Question: Explain the disease:
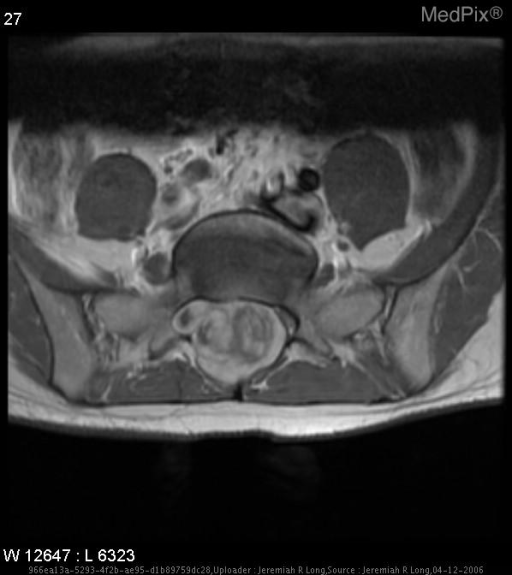
Answer: The disease is discussed as: Spinal ependymomas are the most common spinal cord tumor overall.  They arise from ependymal cells lining the central canal or its remnants and from the cells in the filum terminale.  Of these tumors, there are two subsets: intramedullary ependymomas (cellular ependymomas), and ependymomas occurring nearly exclusively in the conus medullaris and filum terminale (myxopapillary ependymomas).
Myxopapillary ependymomas represent 10-15% of all ependymomas, and account for 90% of the primary tumors in the filum terminale and cauda equina.  These tumors are fleshy, sausage-shaped, reddish to purple in color and moderately vascular on gross examination.  Myxopapillary ependymomas tend to grow slowly and to large sizes (often spanning 2-4 vertebral segments), often expanding adjacent bone of the lumbosacral canal and neural foramina.  They commonly hemorrhage which can lead to nonaneurysmal subarachnoid hemorrhage, and superficial siderosis, as well as complex internal signal characteristics and calcification.
Computed tomography of myxopapillary ependymomas typically demonstrates an isodense intradural mass, with possible bony expansion, and strong, uniform contrast enhancement.  Magnetic resonance imaging of these tumors demonstrates an intradural mass that is typically isointense to the spinal cord on T1-weighted images, hyperintense to the spinal cord on T2-weighted sequences, and demonstrated strong homogenous enhancement following contrast administration.  Myxopapillary ependymomas with a hemorrhagic component may demonstrate heterogeneity on T1-weighted sequences, and a low signal-intensity hemosiderin rim on T2-weighted sequences.
Clinically myxopapillary ependymomas most often present with low back, leg or sacral pain.  Leg weakness and sphincter dysfunction are only seen in 20-25% of patients.  Due to their indolent growth, delay in diagnosis is common with these tumors, with an average of 2.4 years of symptoms before a correct diagnosis is established.  Myxopapillary ependymomas tend to occur in males more often than females (2:1), with a peak age of diagnosis within the 3rd to 4th decades of life.   Complete surgical resection is generally curative, although local recurrence is possible if resection is incomplete.  Adjuvant radiation therapy is used for multifocal lesions.  Certain aggressive sacral and presacral tumors may spread locally to lymph nodes and rarely to distant sites (e.g. lungs and bone).